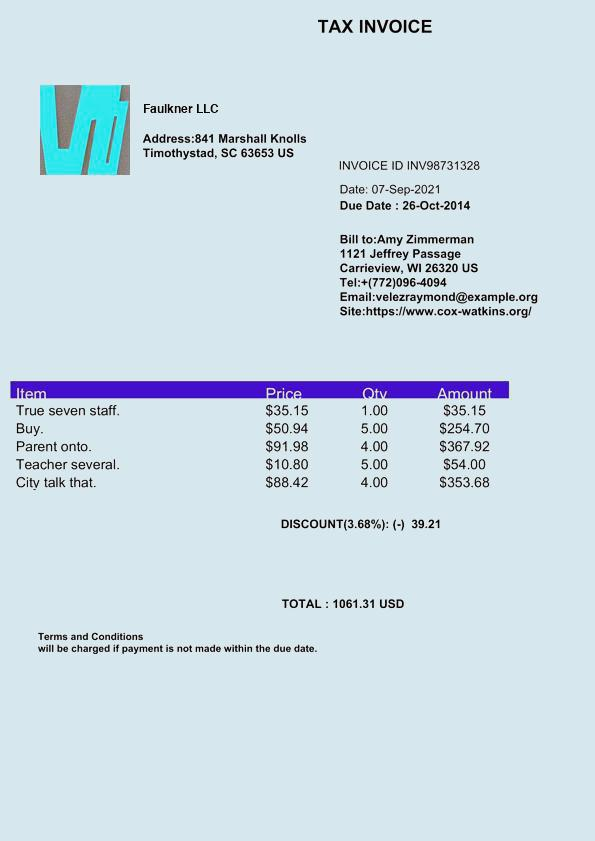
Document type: Invoice